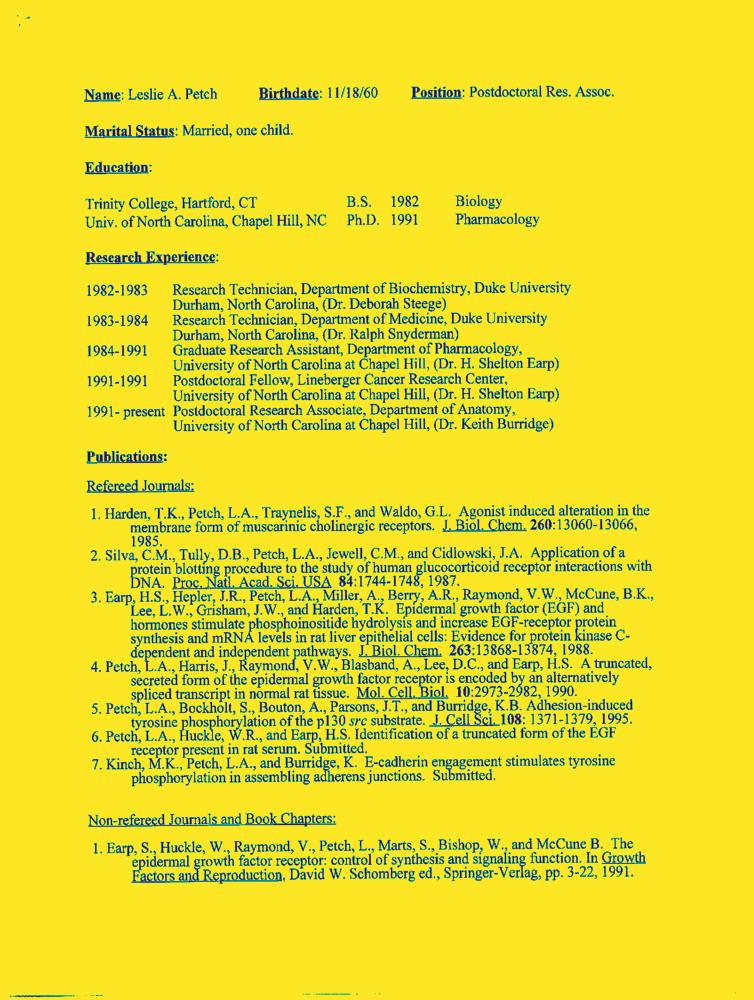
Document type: Resume-Doc